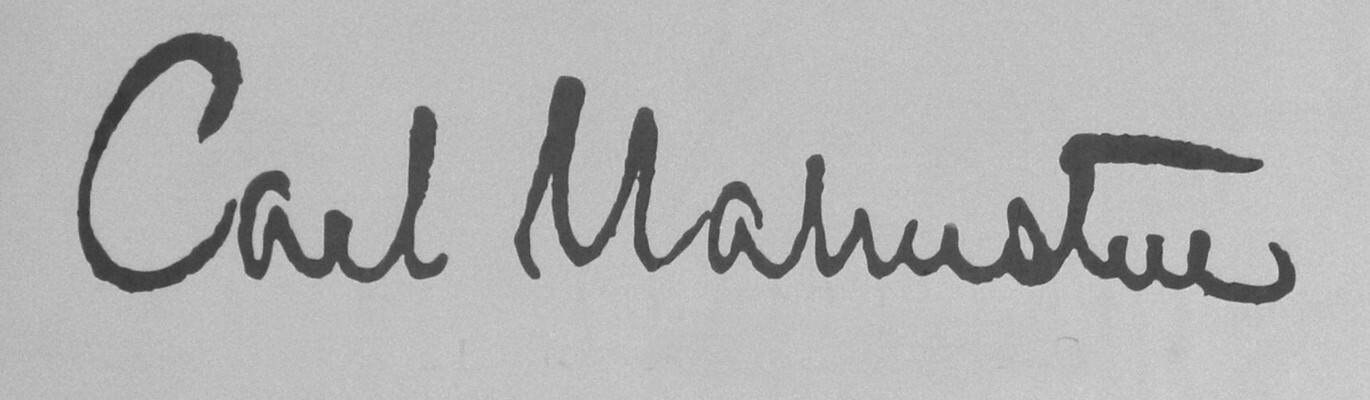
Signature of: carl malmsten